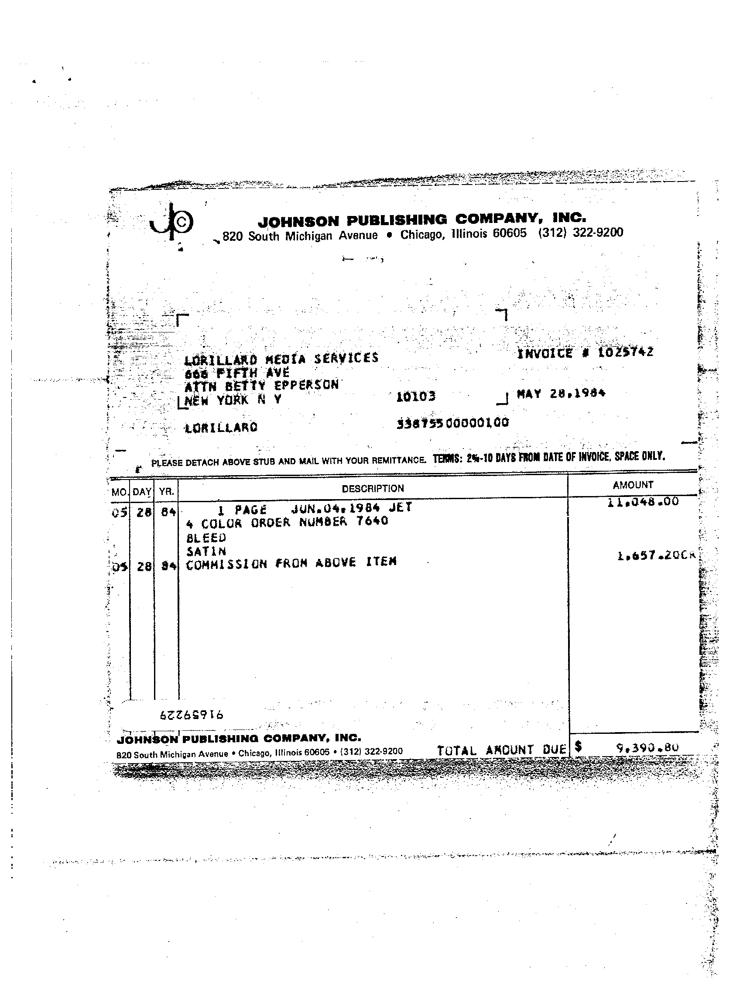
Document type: Invoice